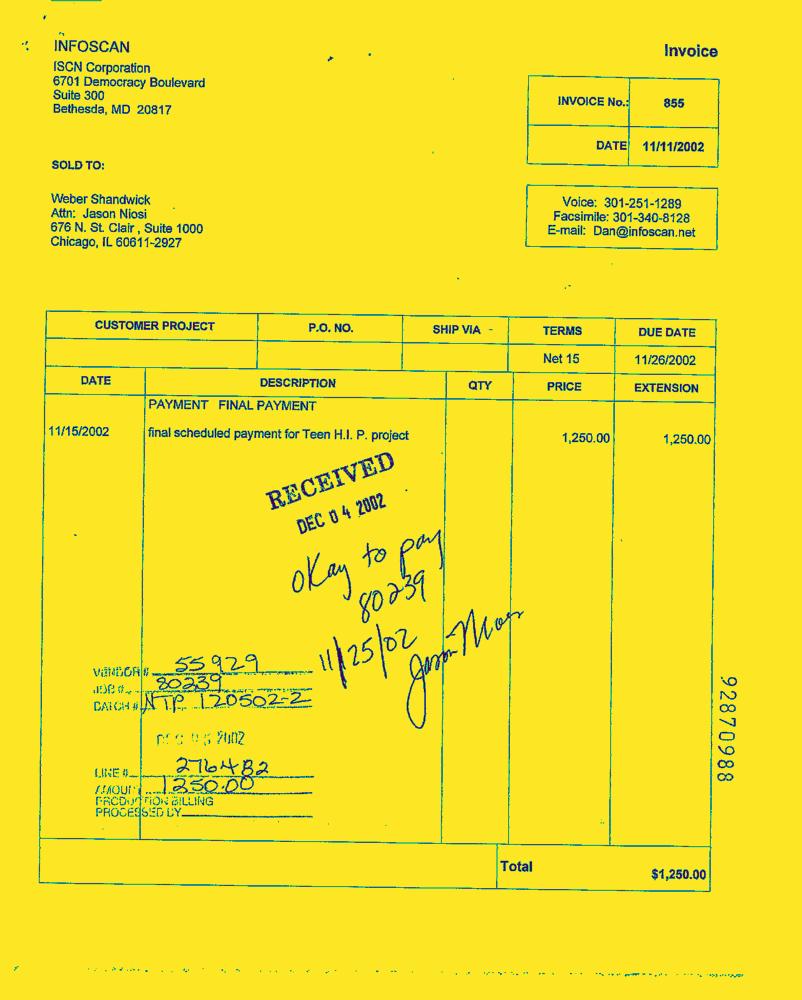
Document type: Invoice-Doc